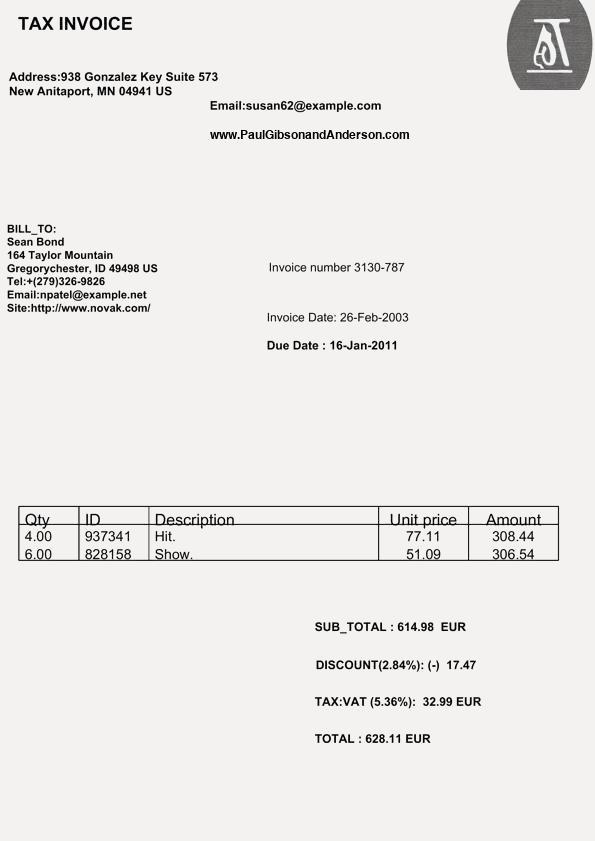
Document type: Invoice